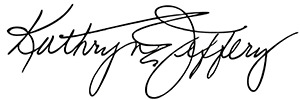
Signature of: kathryn jeffery